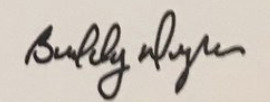
Signature of: buddy dyer